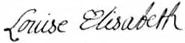
Signature of: louise élisabeth of france